Question: How is the history relevant to the case?
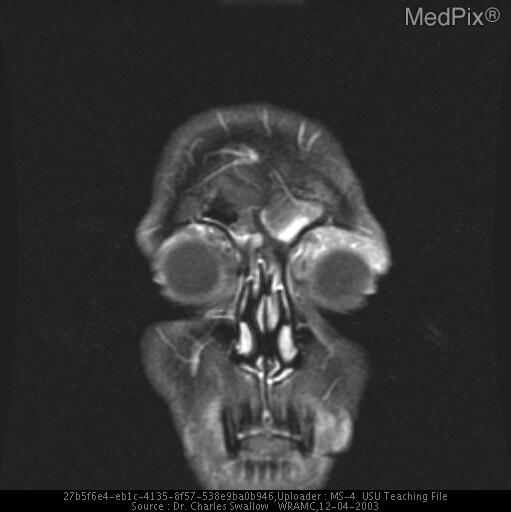
Answer: The patient's history of The patient was diagnosed with pseudotumor cerebri 3 yrs ago and presented for follow up with opthalmology with no complaints or specific symptoms. He did report a 10 lb weight loss over past 18 mos. is key in understanding the case.